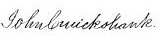
Signature of: john cruickshank